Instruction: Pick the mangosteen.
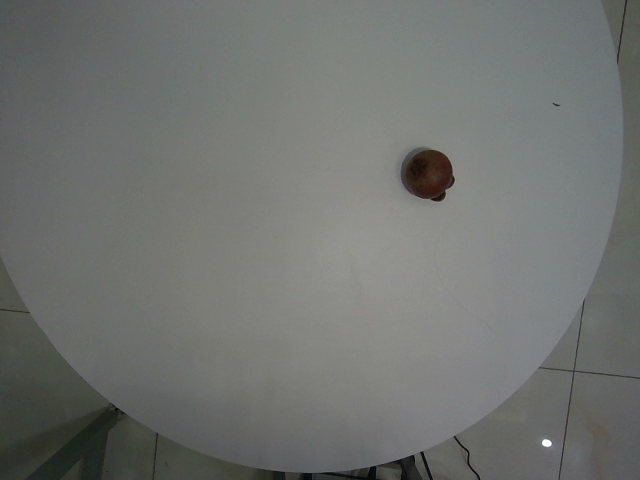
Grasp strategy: vertical